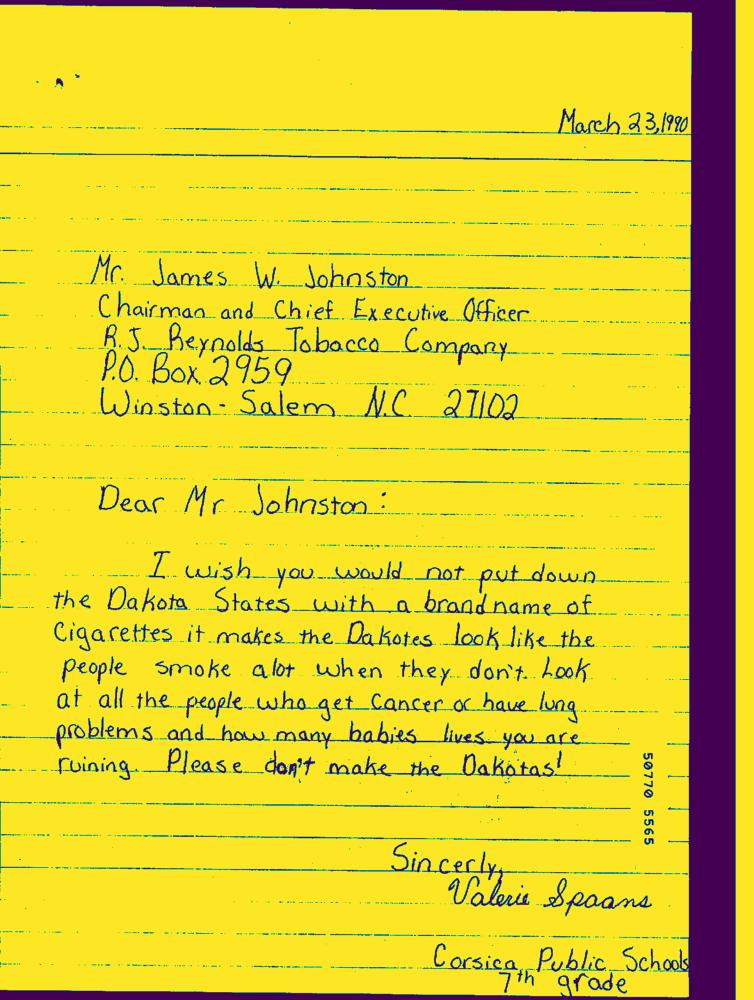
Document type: Hand-Written